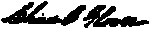
Signature of: charles c glover